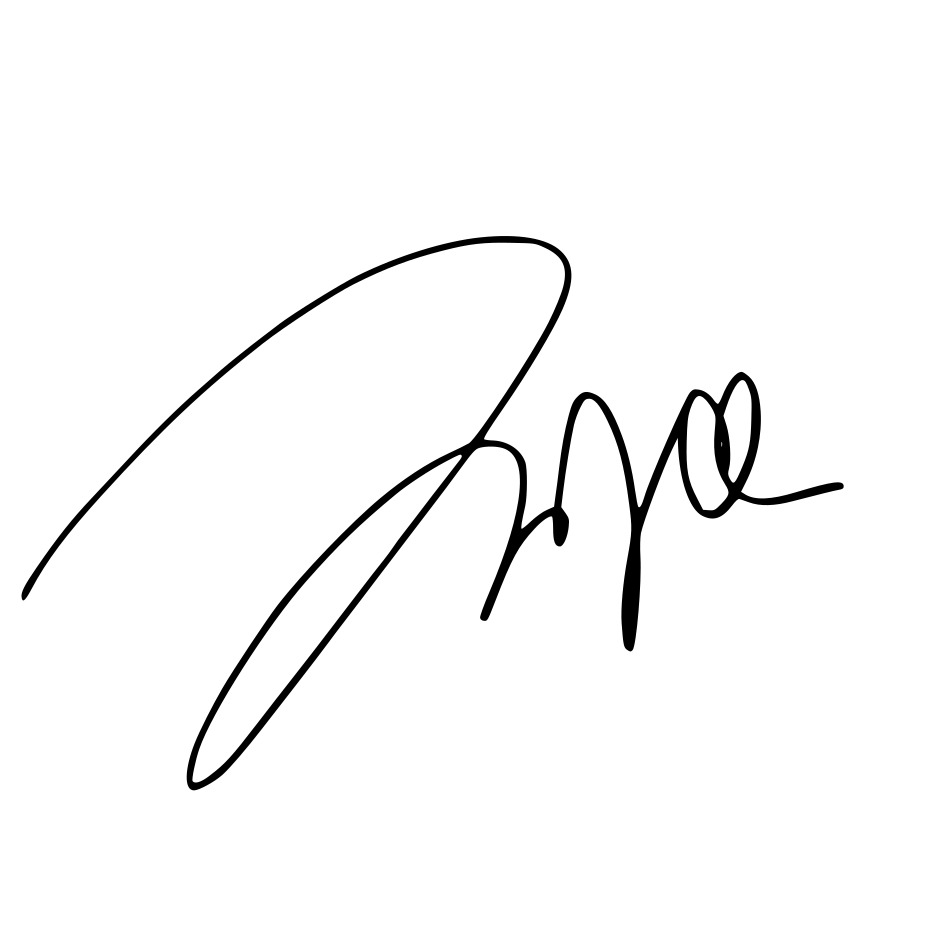
Signature of: zhang hao